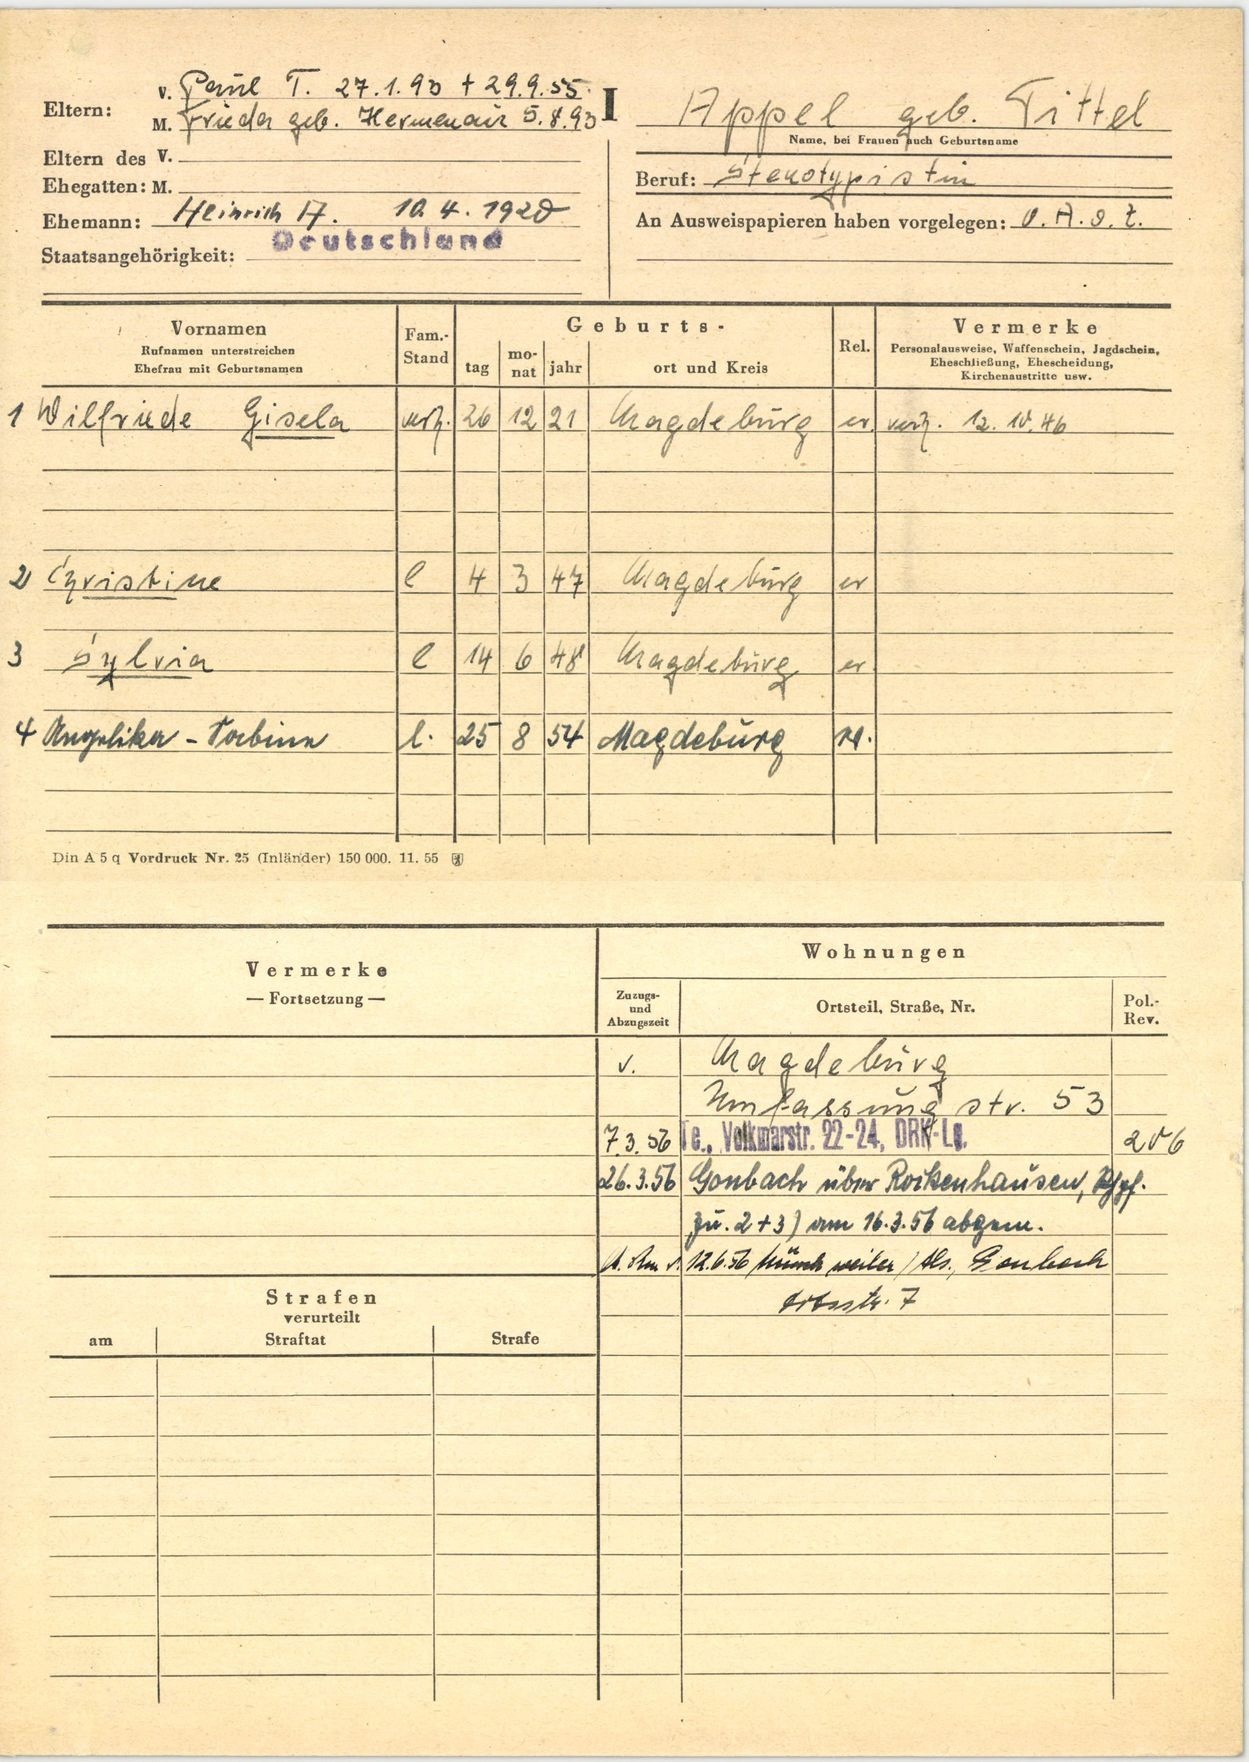
Appel geb. Tittel